Question: By what date must an appeal be filed according to the document?
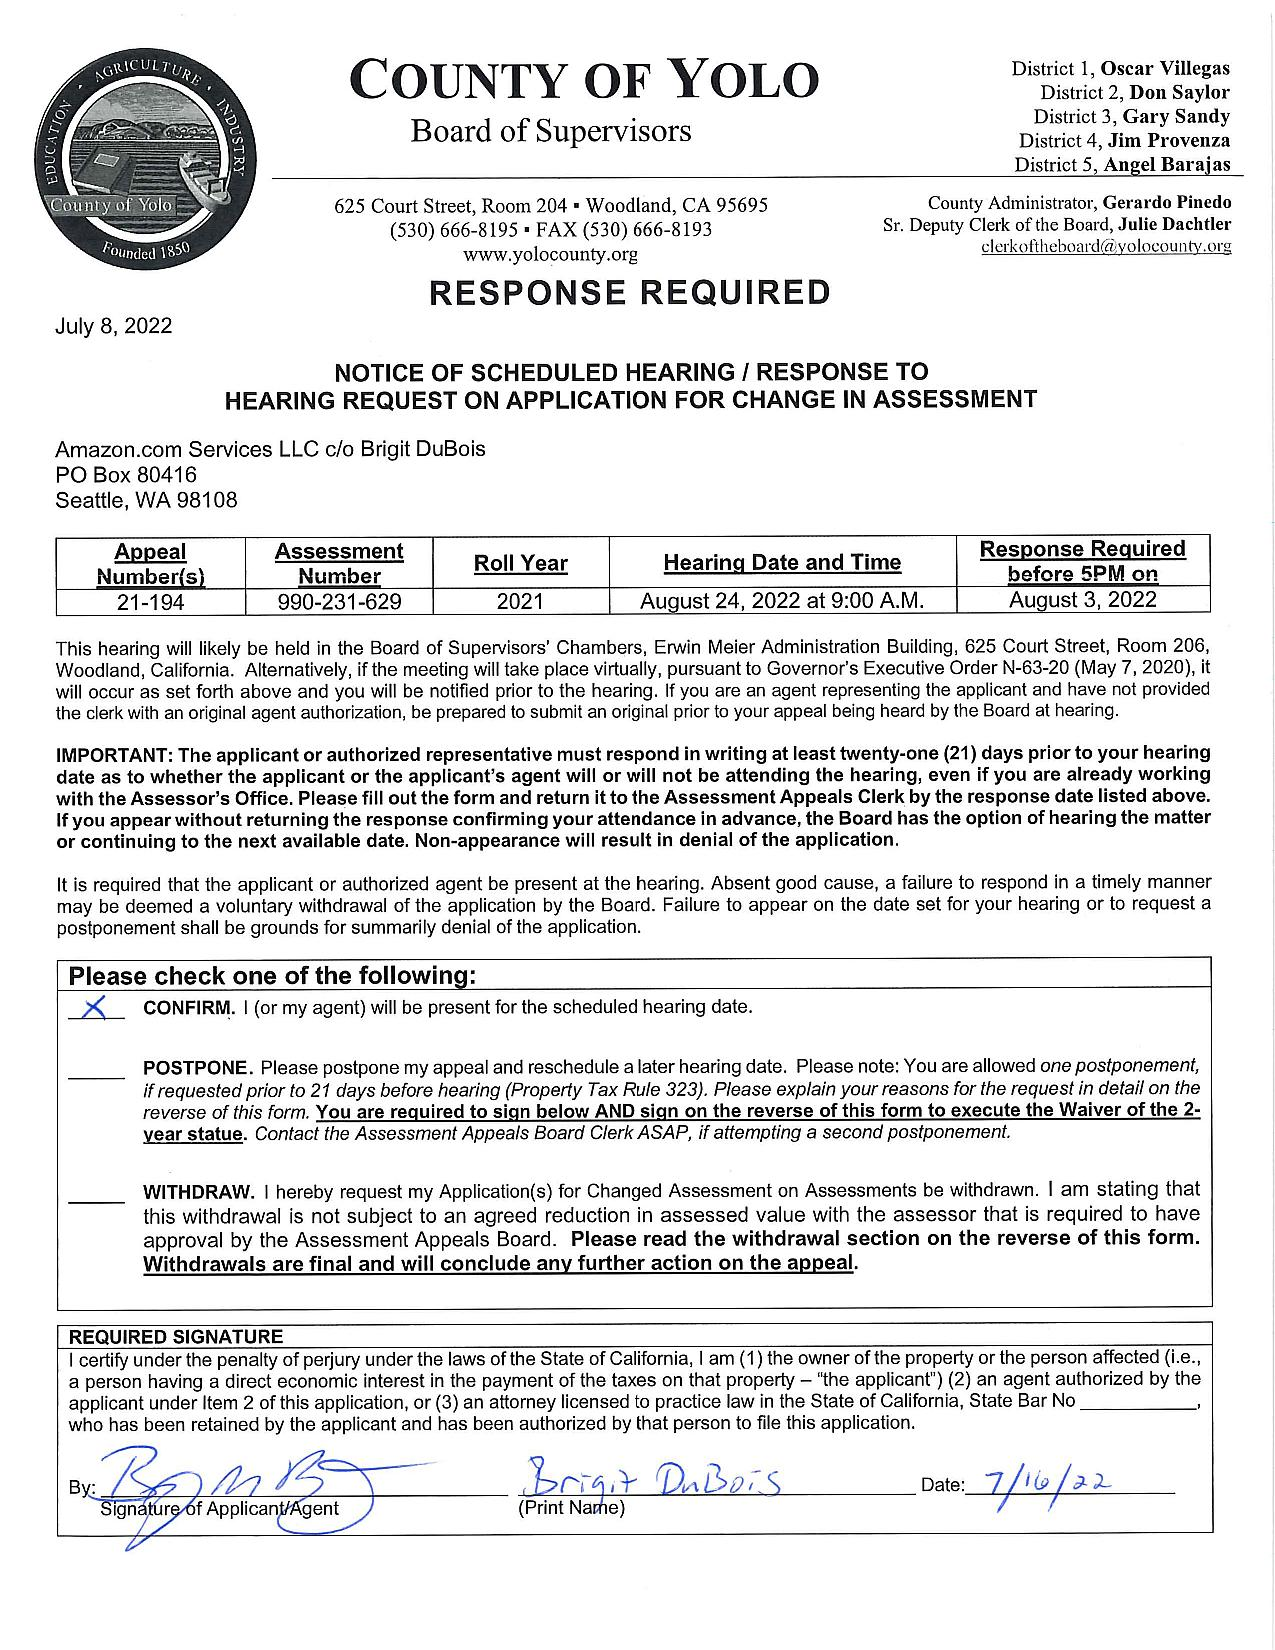
Answer: "3-Aug-22"